Question: Can you provide the account number mentioned in the document?
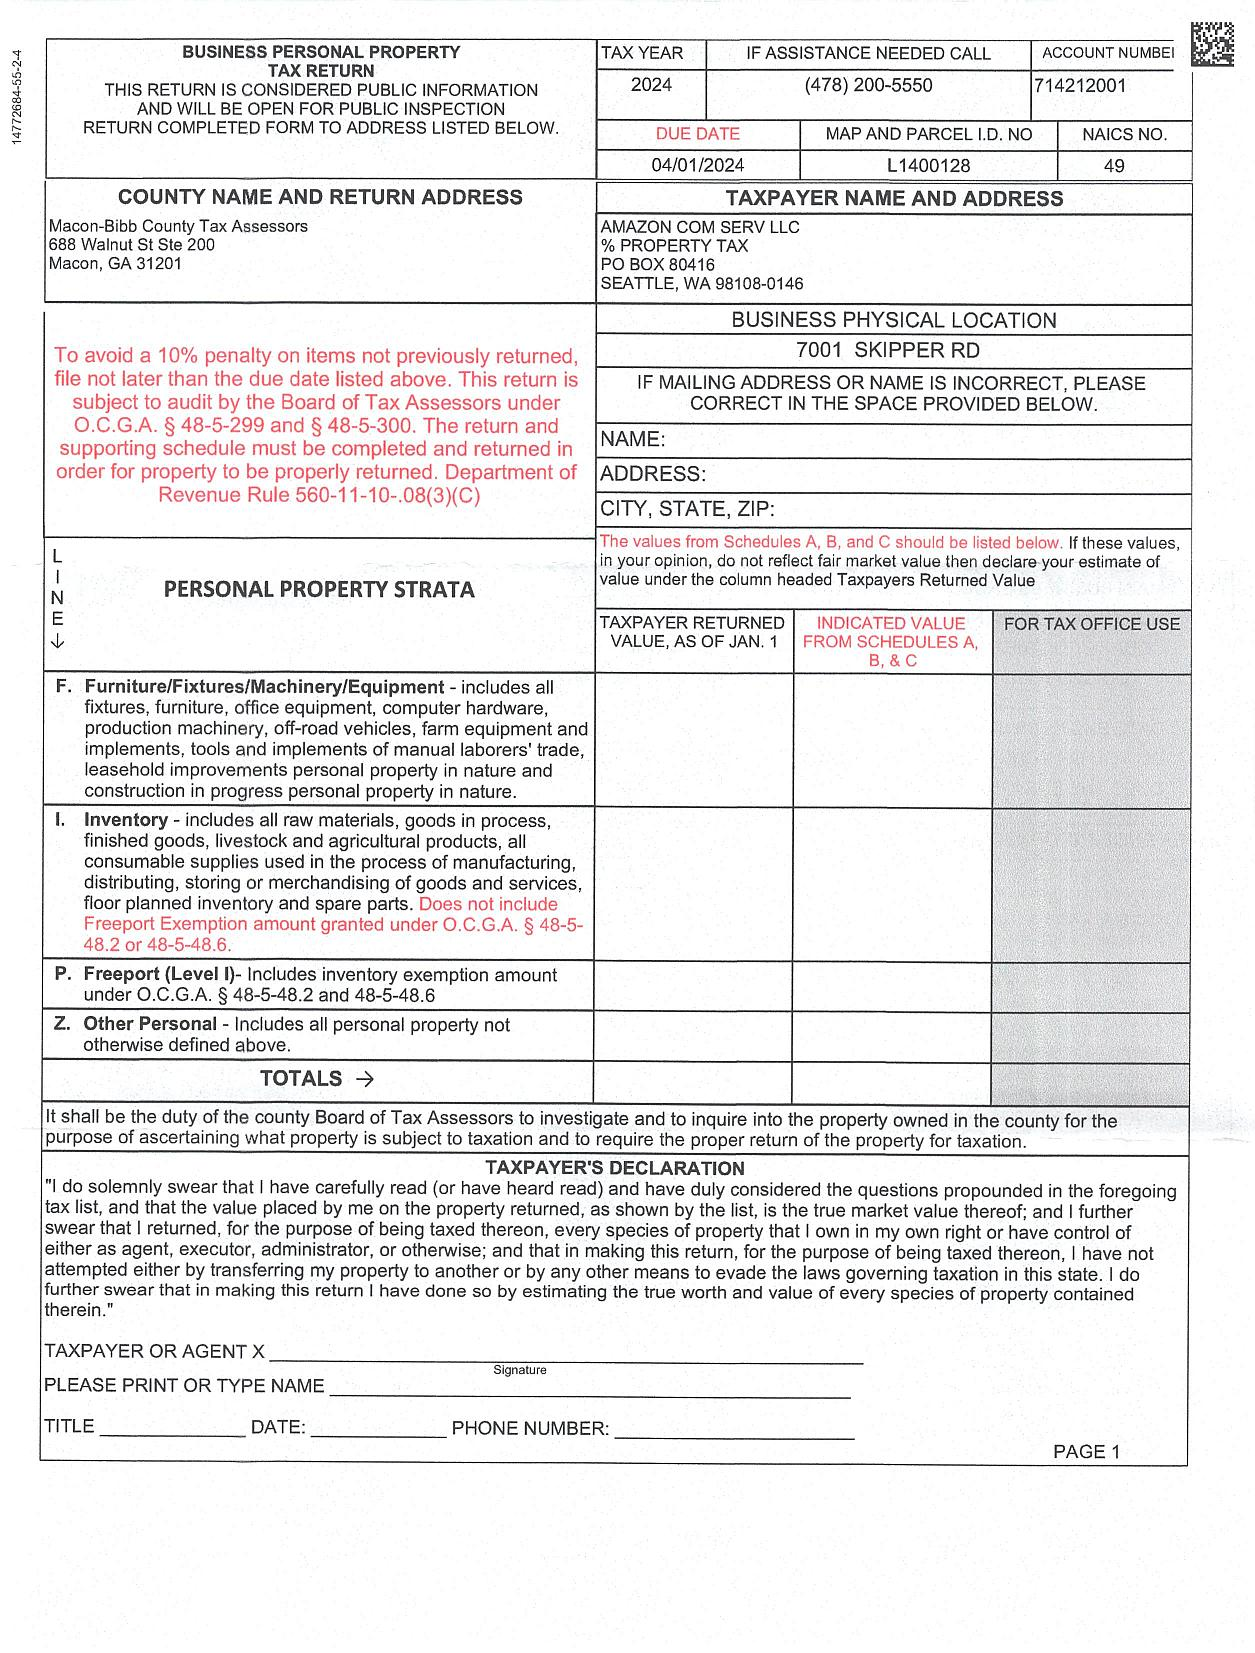
Answer: "714212001"